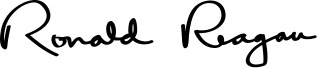
Signature of: ronald reagan